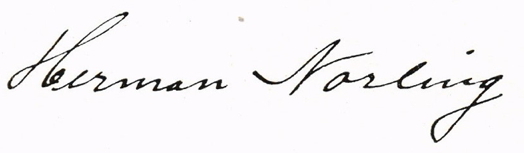
Signature of: herman norling